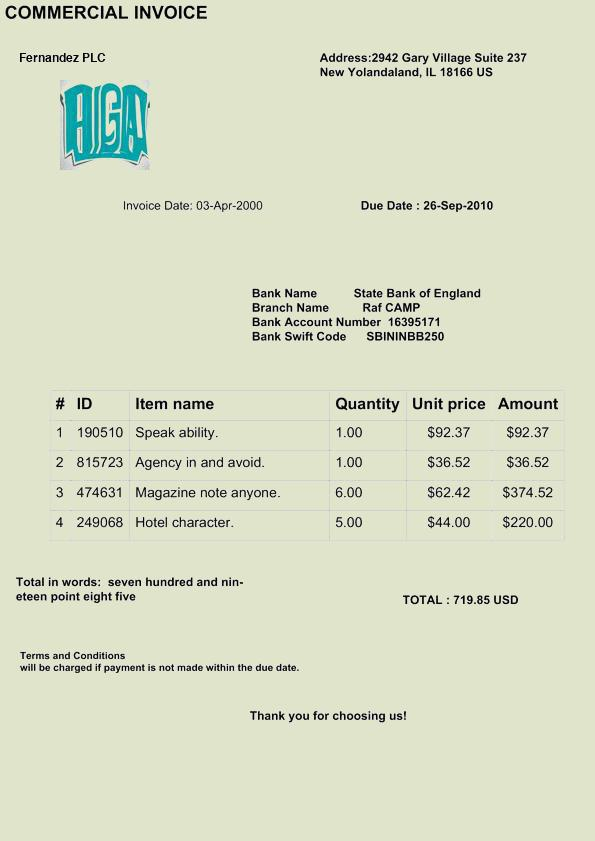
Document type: Invoice